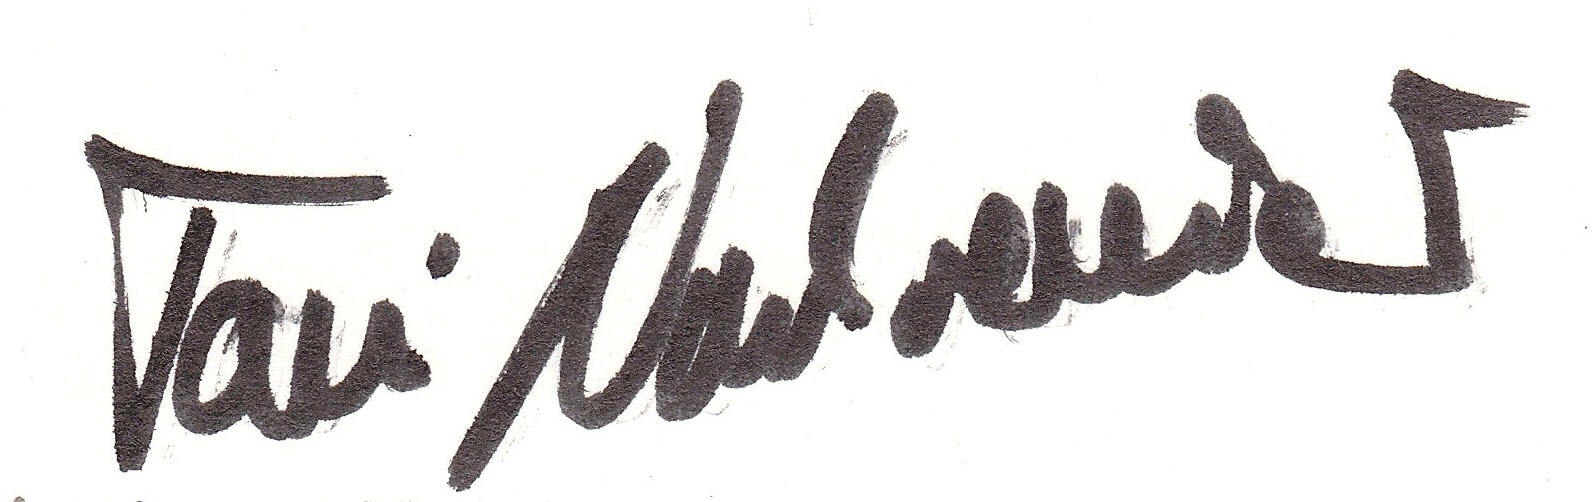
Signature of: anton nachreiner